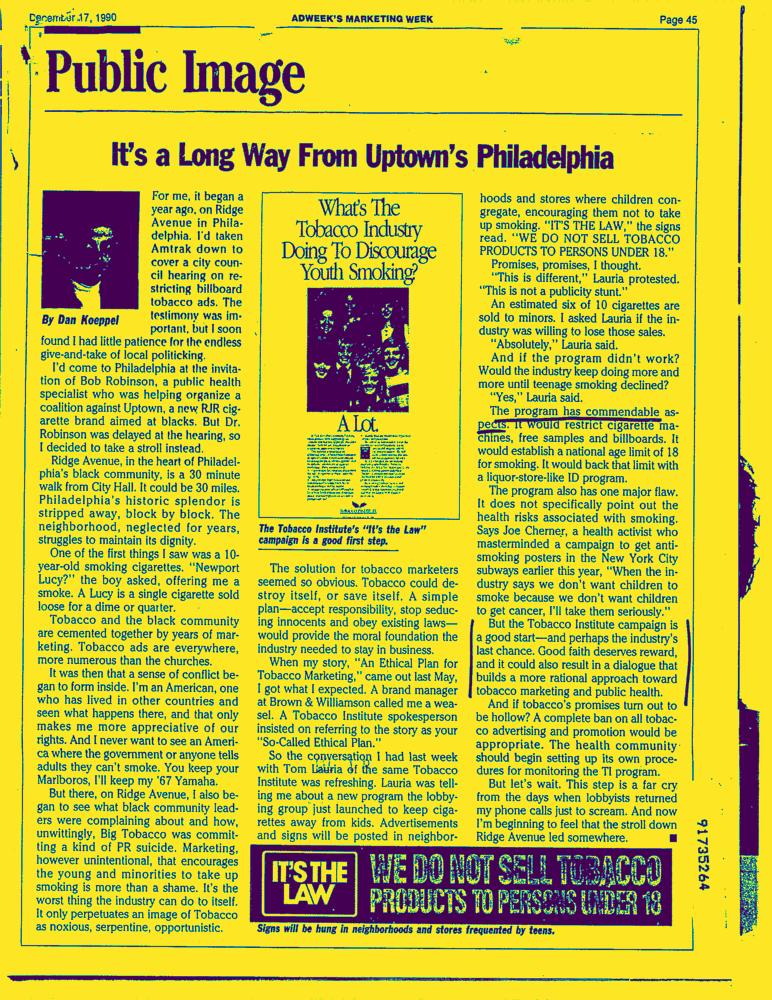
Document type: News-Article